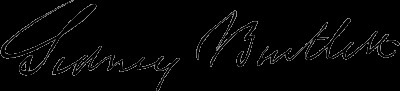
Signature of: sidney bartlett